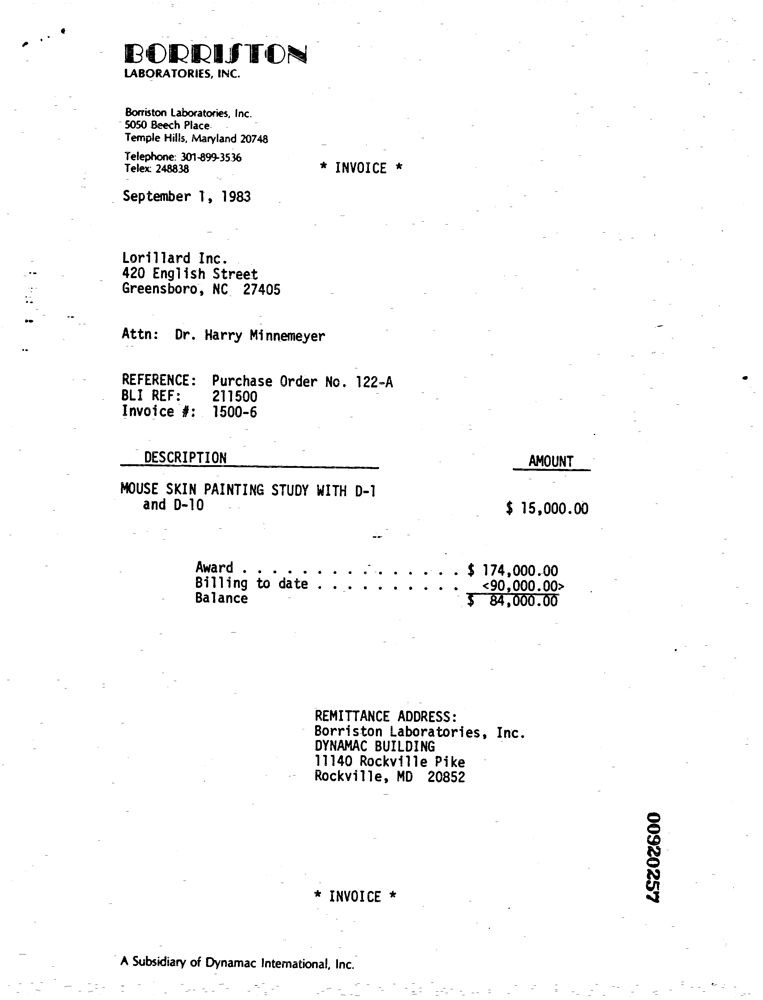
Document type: Invoice